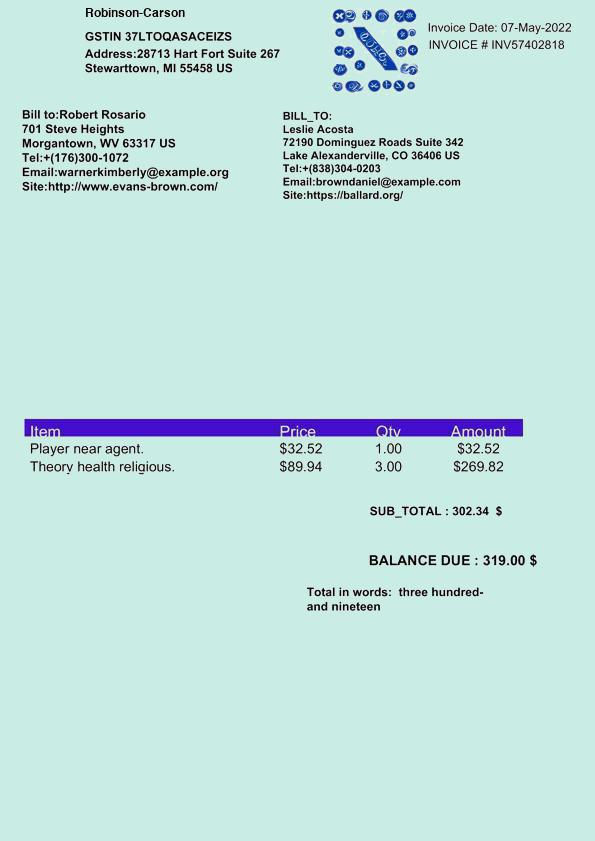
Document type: Invoice